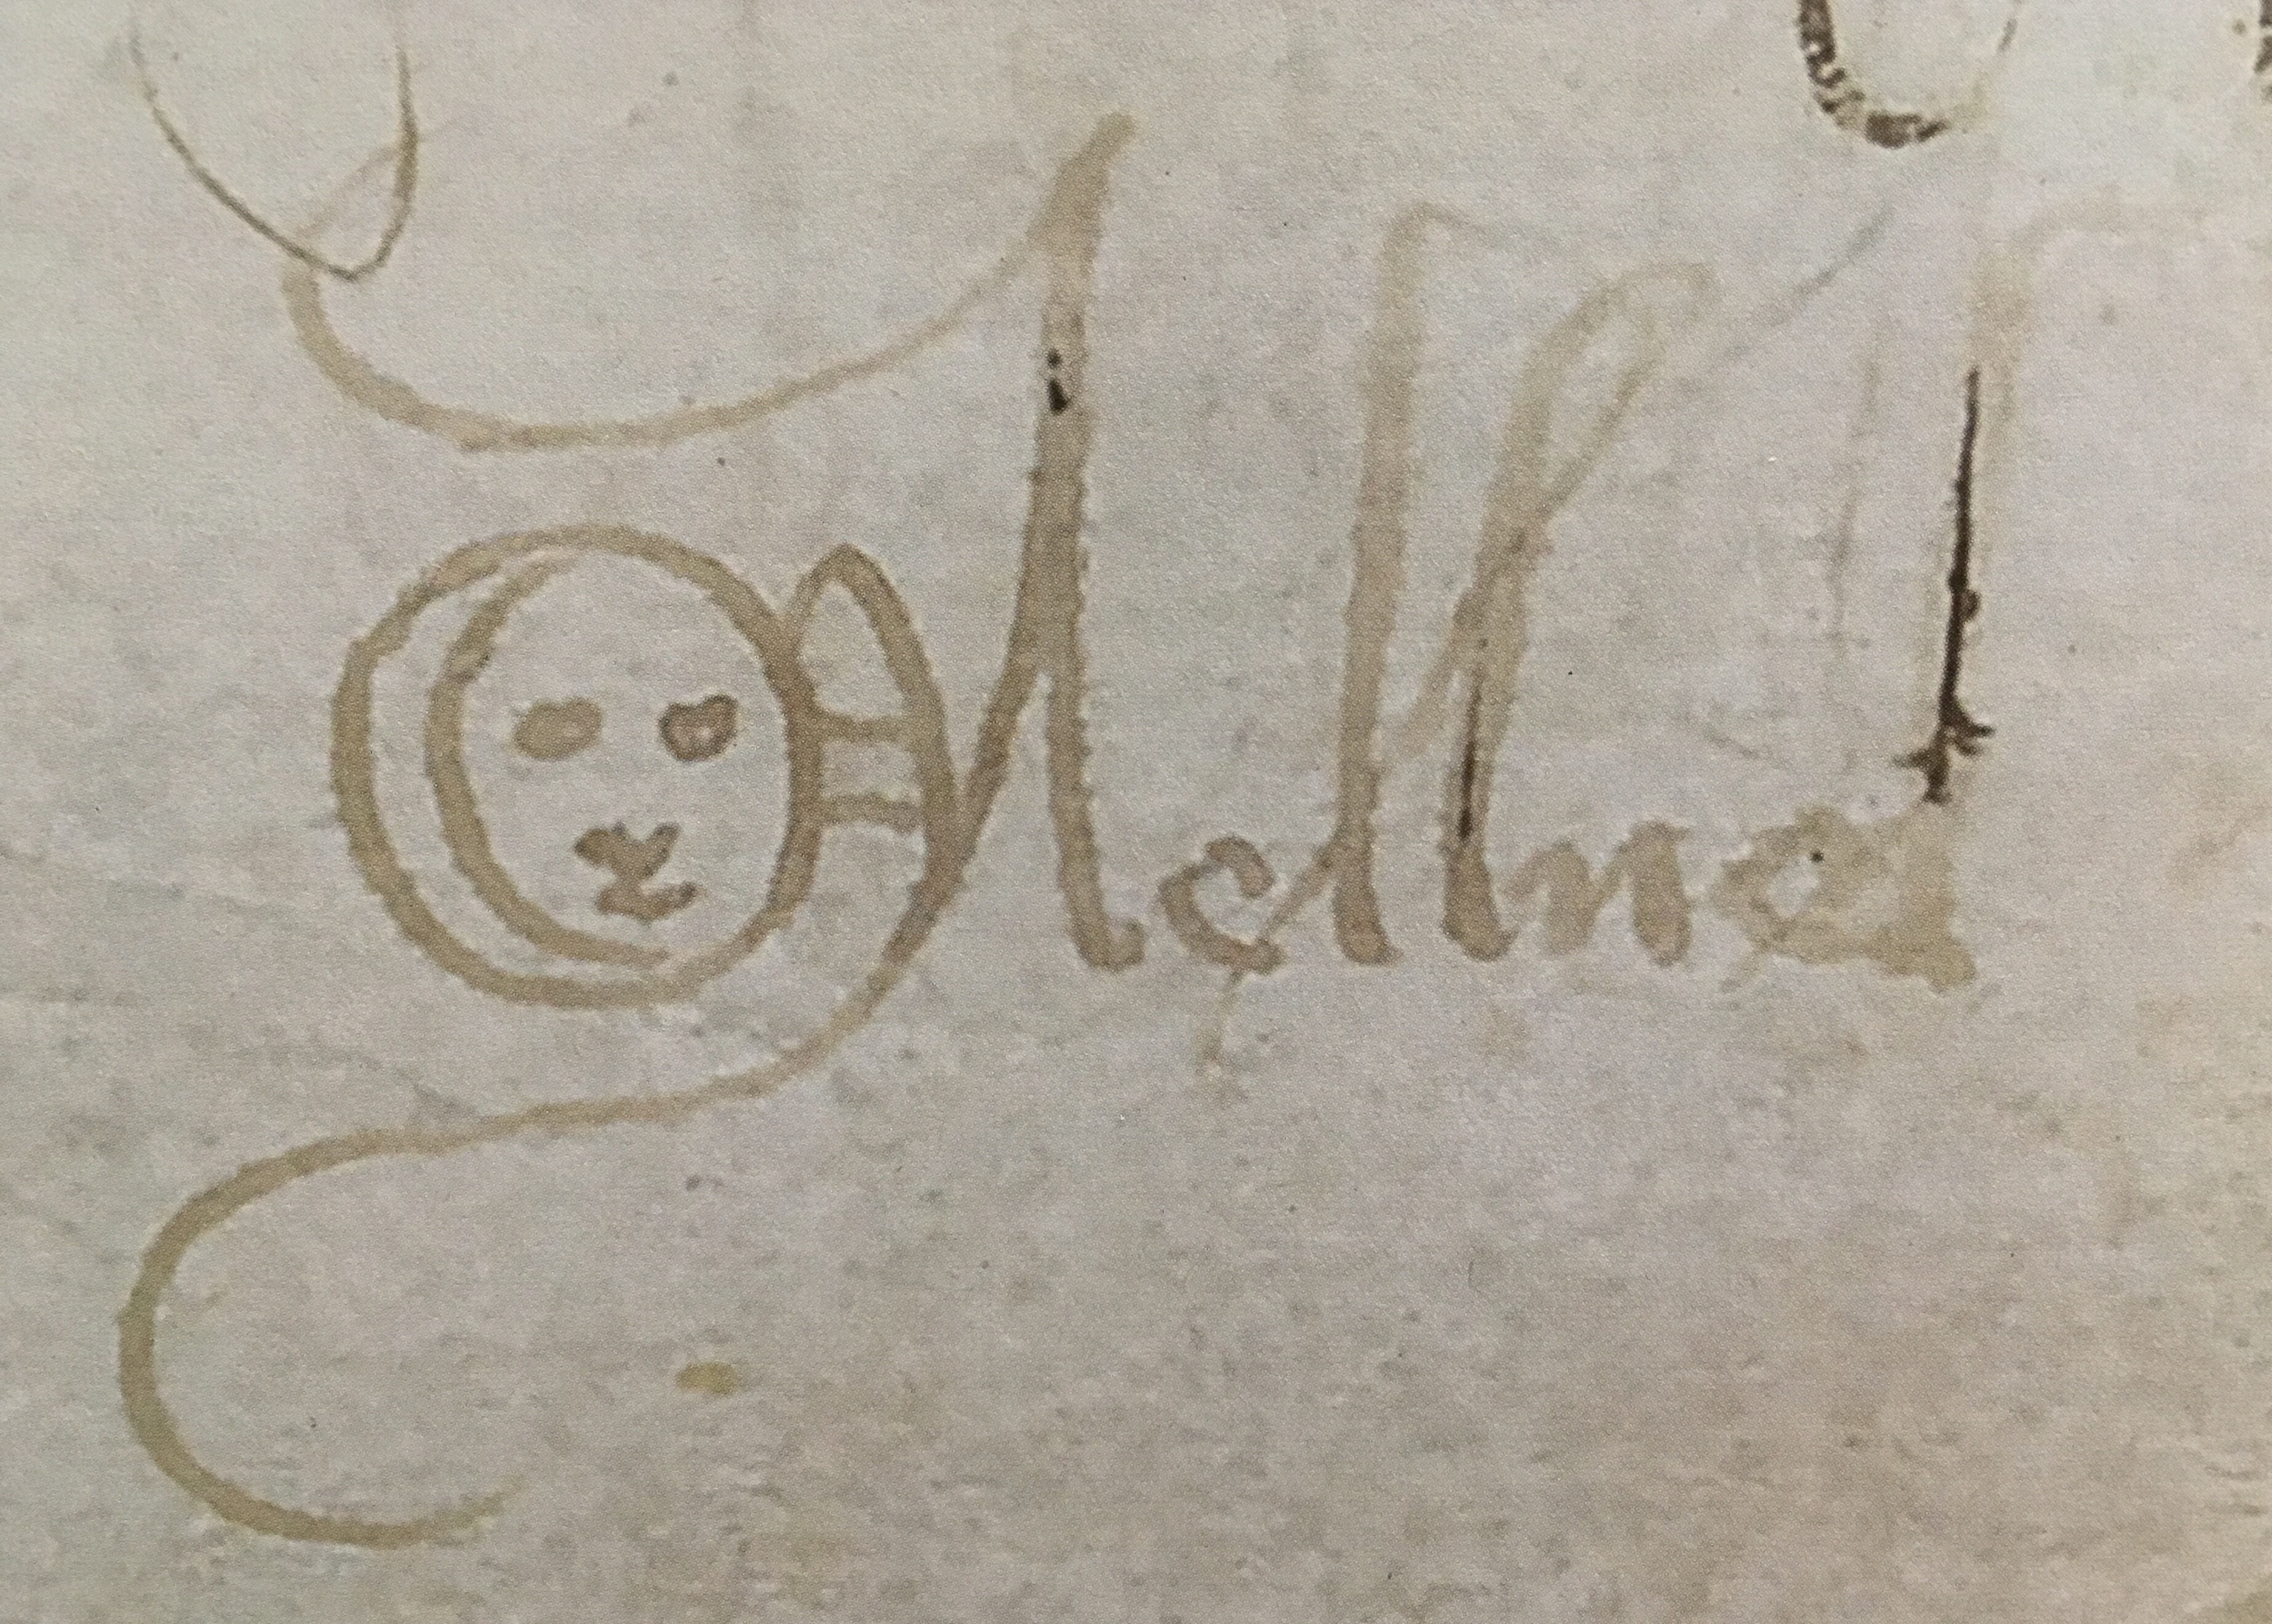
Signature of: jean malouel